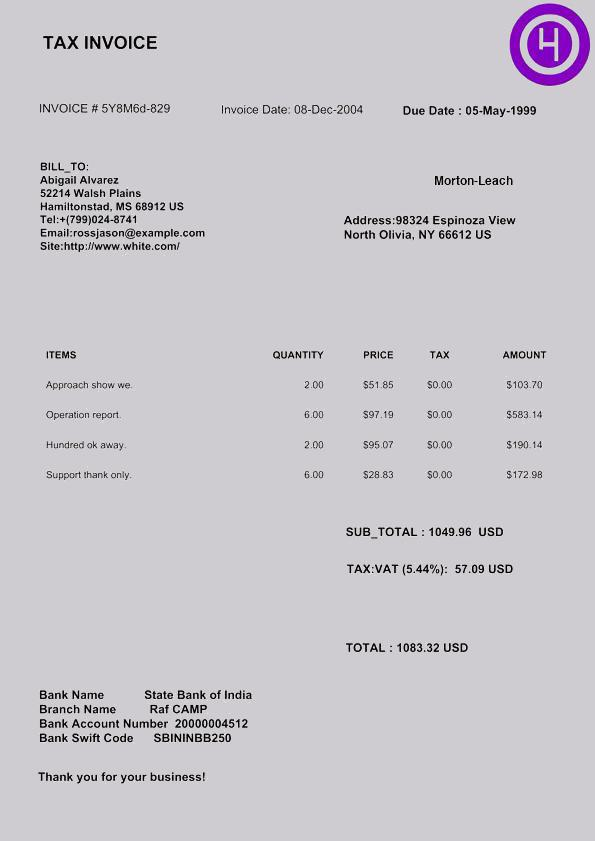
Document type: Invoice